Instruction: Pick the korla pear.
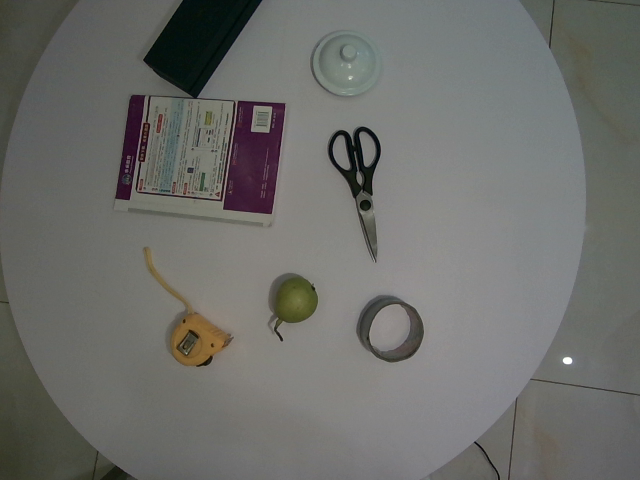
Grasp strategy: vertical